Please extract the written amount, numerical amount, recipient's name, date on the cheque, and the bank's name from the image.
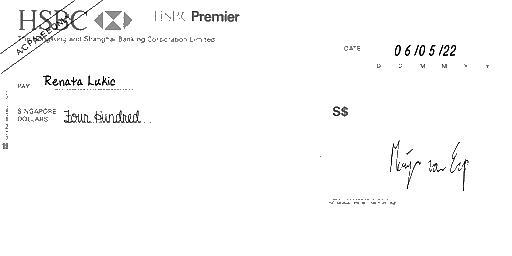
amt_in_words: Four Hundred
amt_in_figures:
payee_name: Renata Lukic
bank_name: HSBC
cheque_date: 06/05/22